Question: What is the main concern?
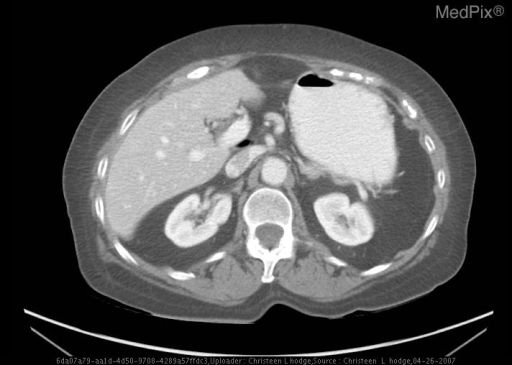
Answer: The findings suggest Axial CT images with contrast show the entire small bowel in Right side of abdomen, and large bowel in Left side of abdomen.  There is inversion of SMV-SMA relationship with the SMV located to the Left of the SMA.. Axial CT images with contrast show the inversion of SMV-SMA relationship with the SMV rotating from the Right of SMA to the left of the SMA.. The patient might have a history of 77 yo female presents to emergency department for worsening abdominal pain.